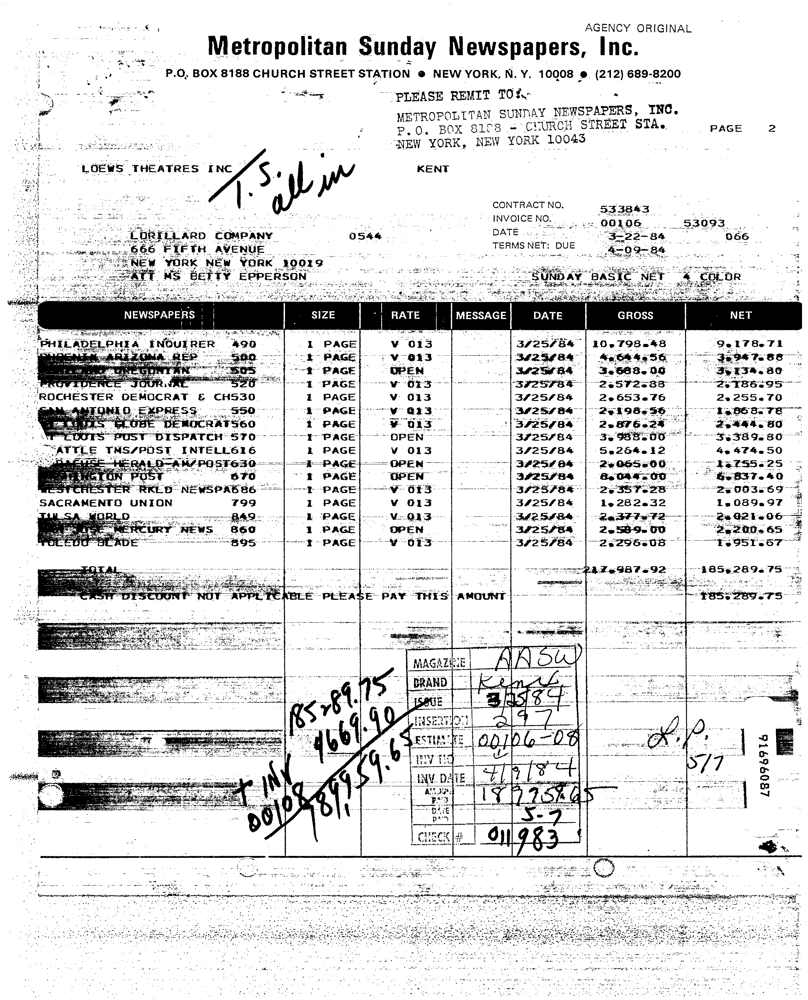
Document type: Invoice